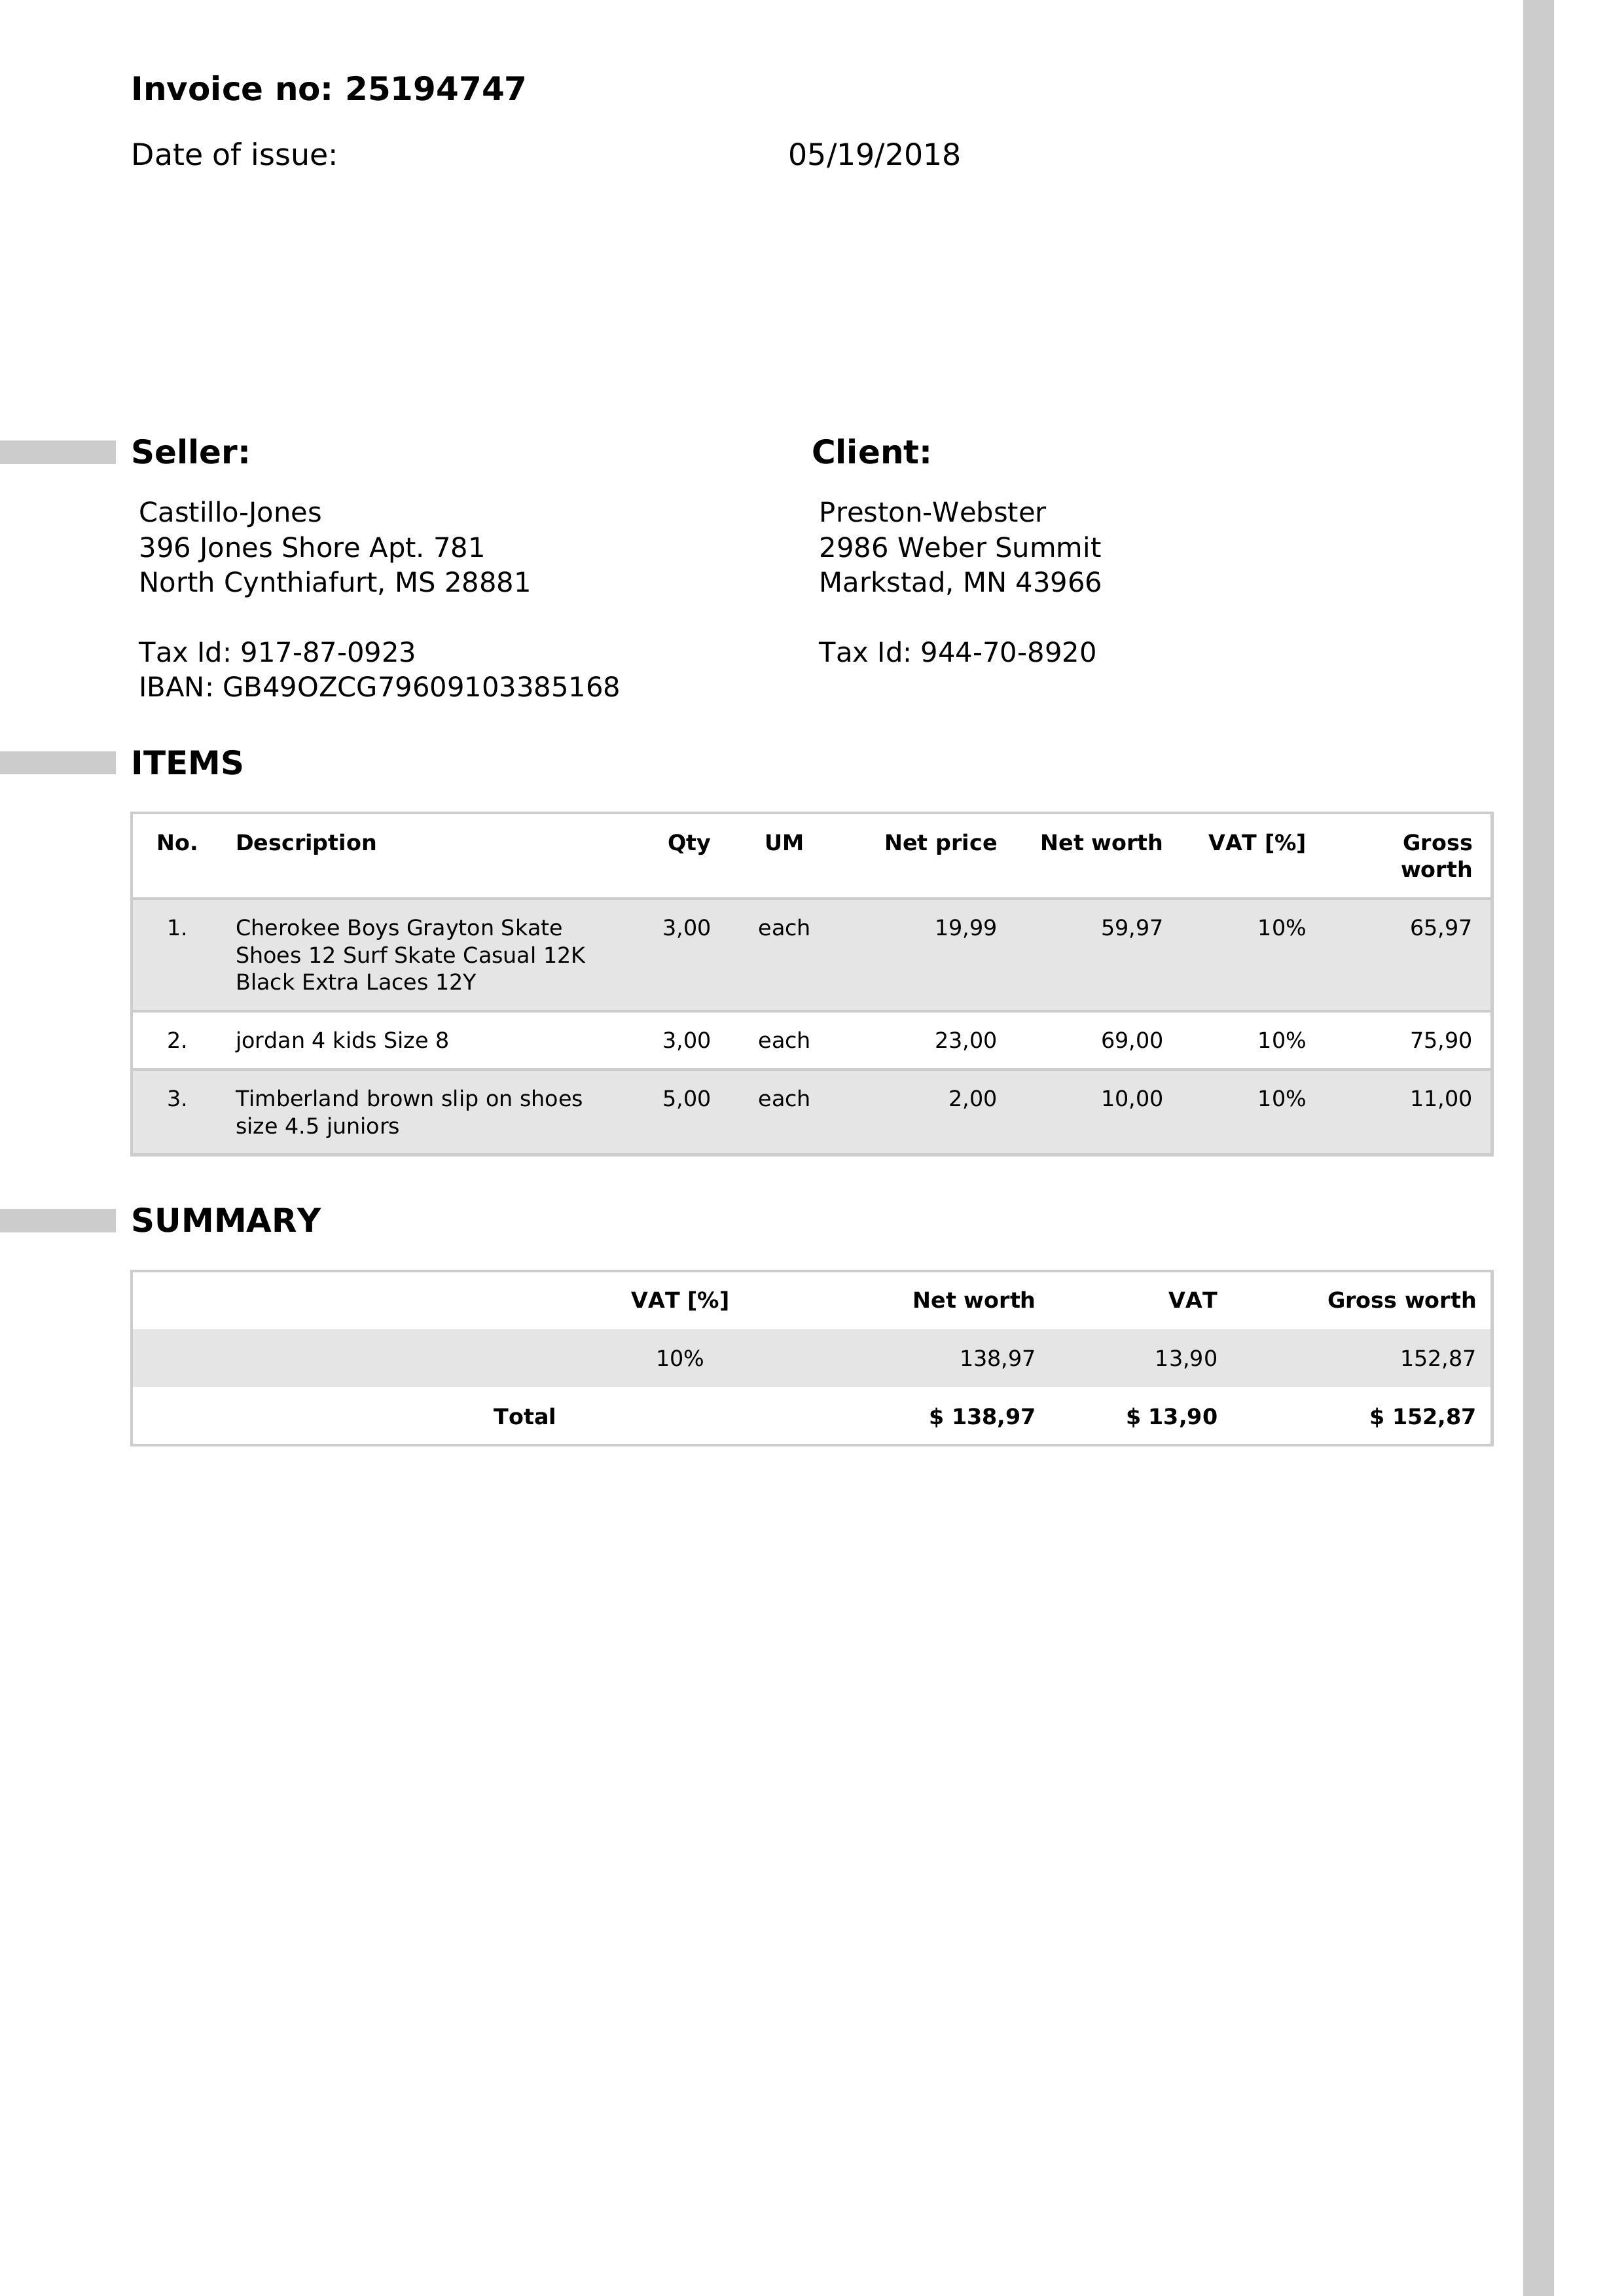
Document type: Invoice